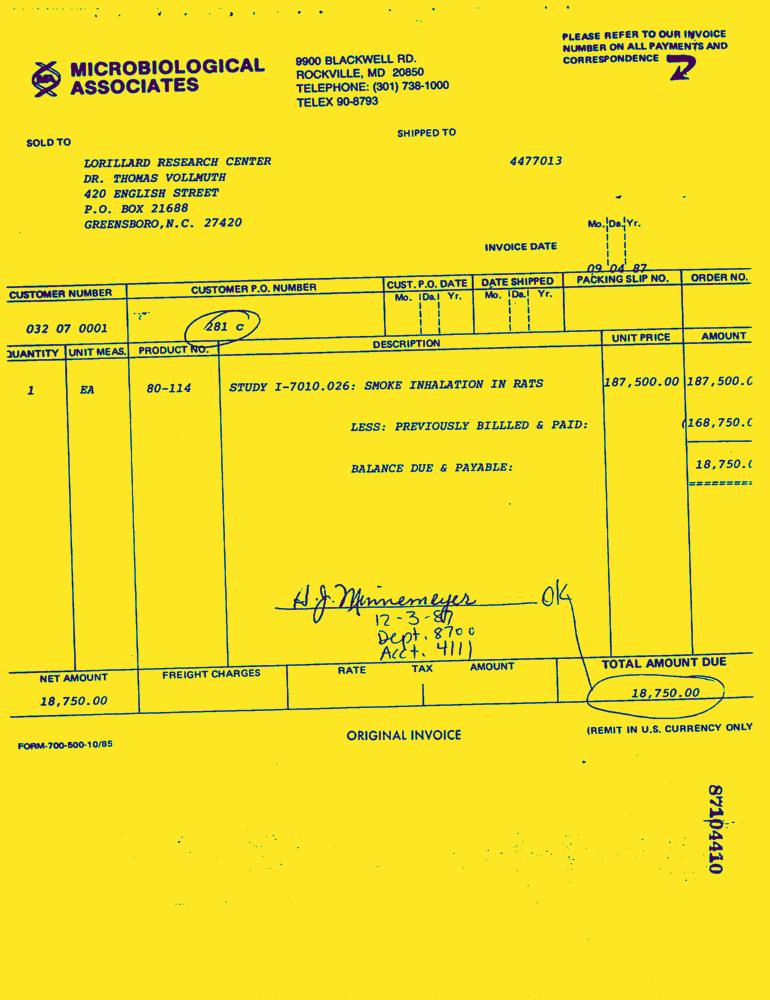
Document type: Invoice-Doc